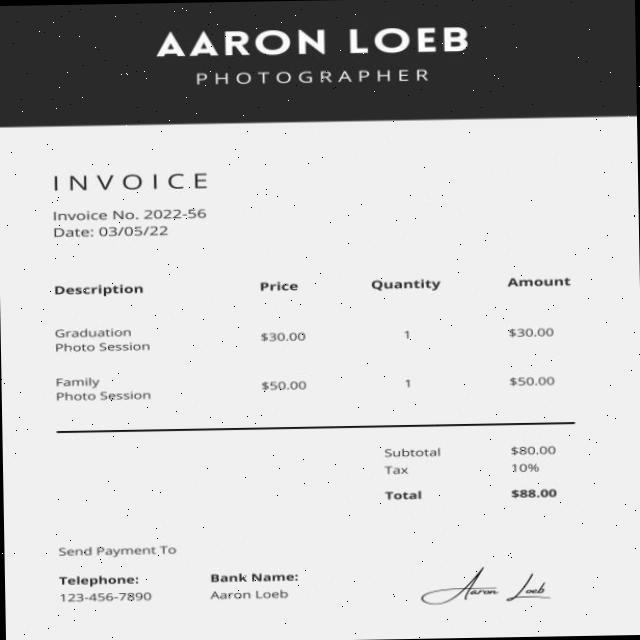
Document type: Invoice